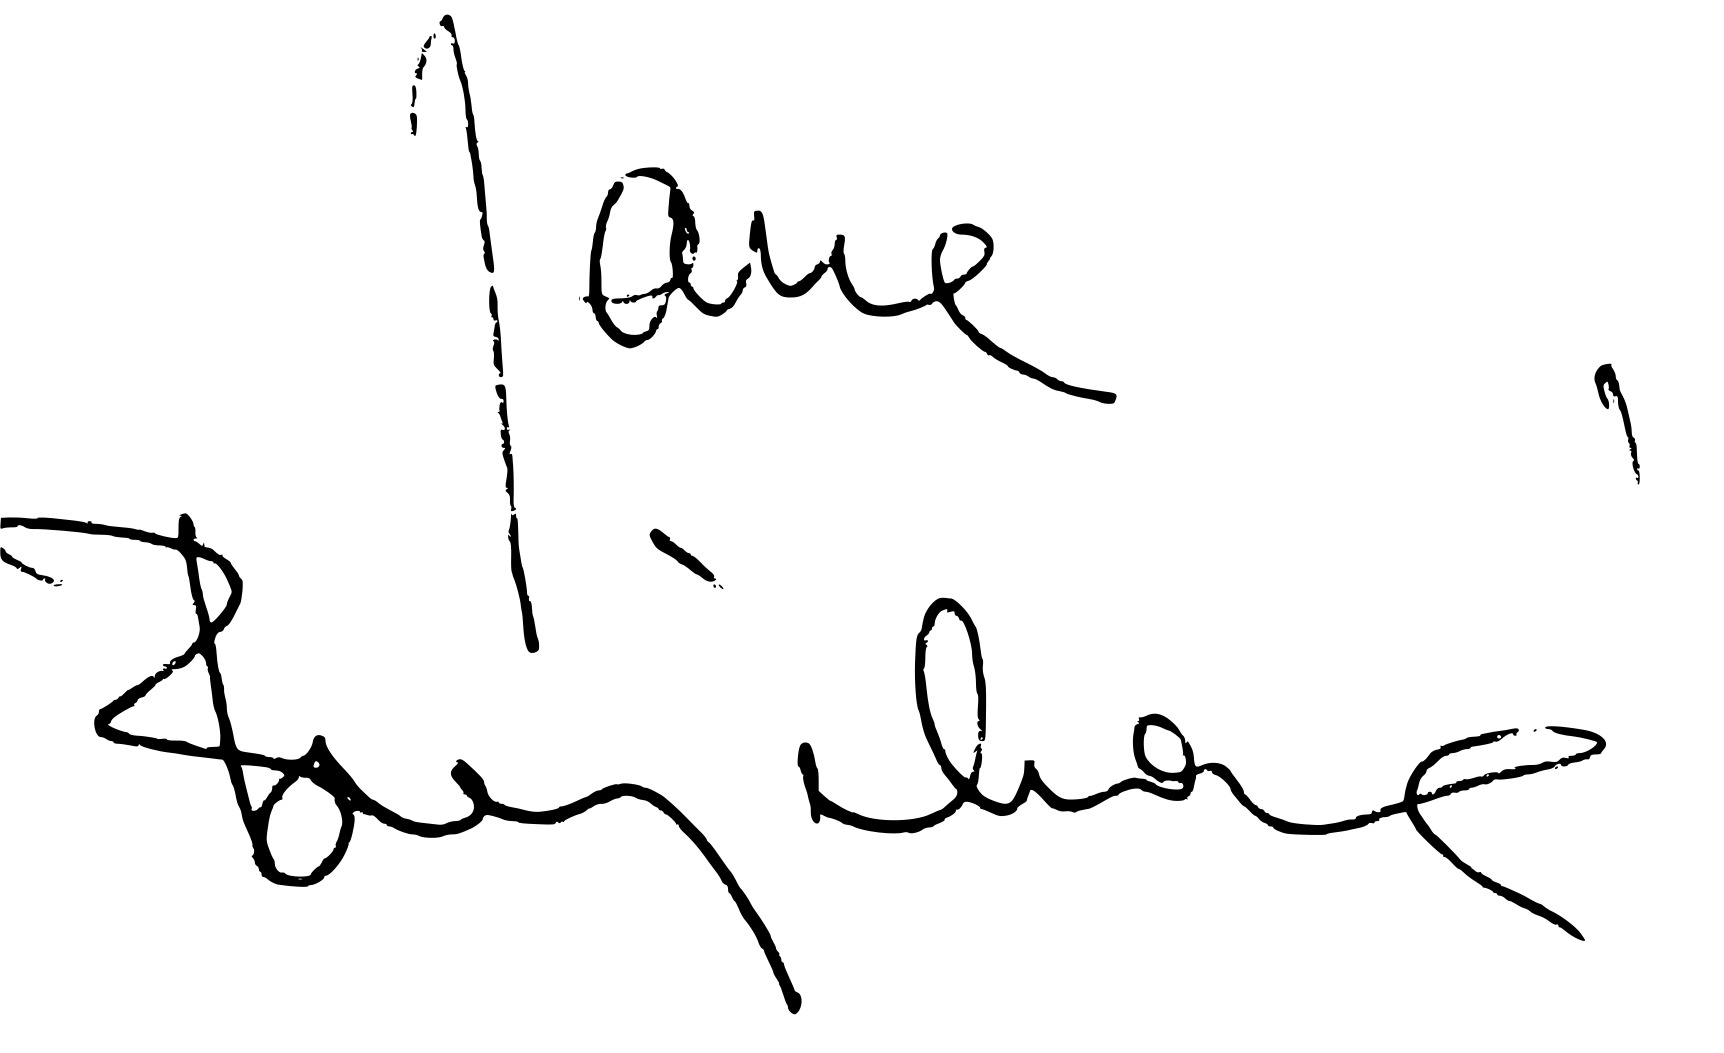
Signature of: jana brejchová